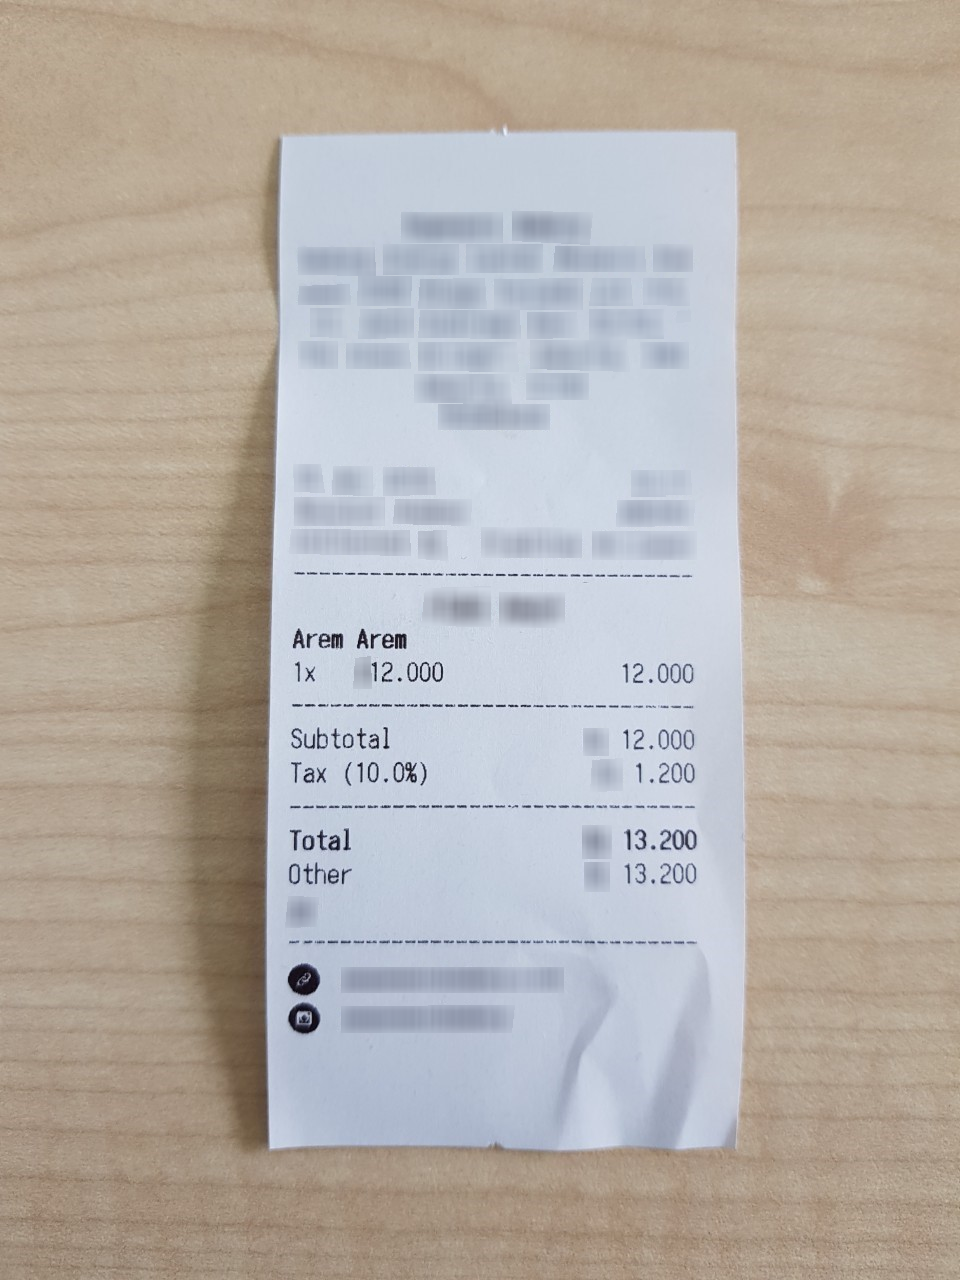
Receipt information:
subtotal: 12.000
tax: 1.200
total: 13.200
line_items: item_name: Arem Arem
item_value: 12.00
item_quantity: 1